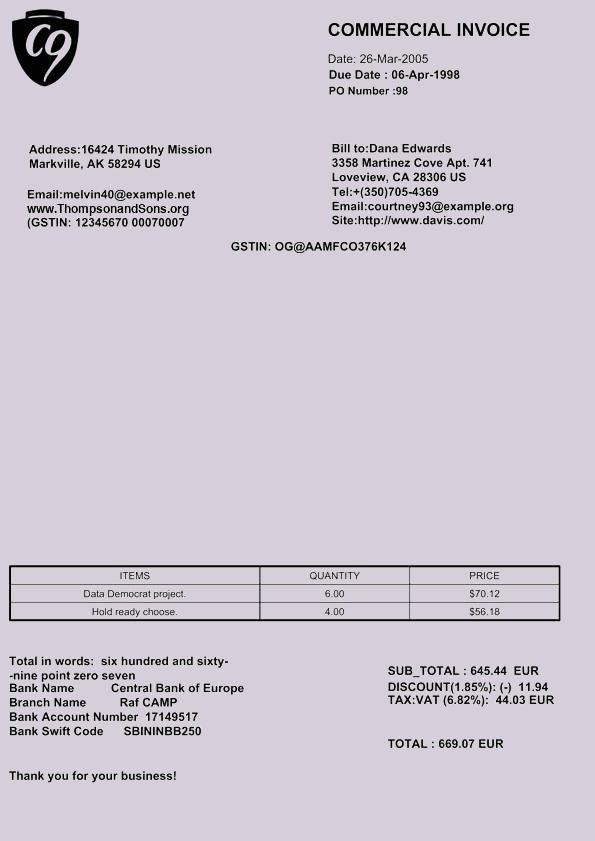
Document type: Invoice